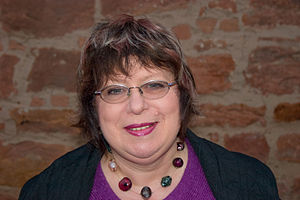
Deutsch: Katerina Timm (* 1952 in Rheinland-Pfalz) ist eine deutsche Psychologin, Psychotherapeutin und Romanautorin.